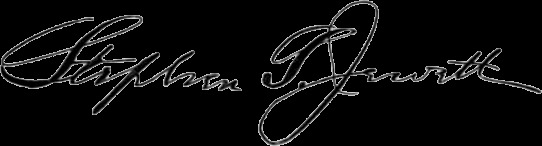
Signature of: stephen s jewett